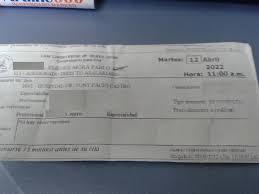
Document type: Invoice